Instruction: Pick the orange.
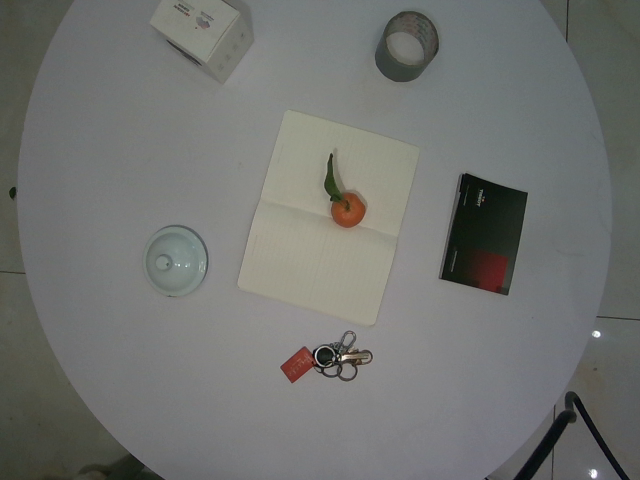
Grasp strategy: vertical